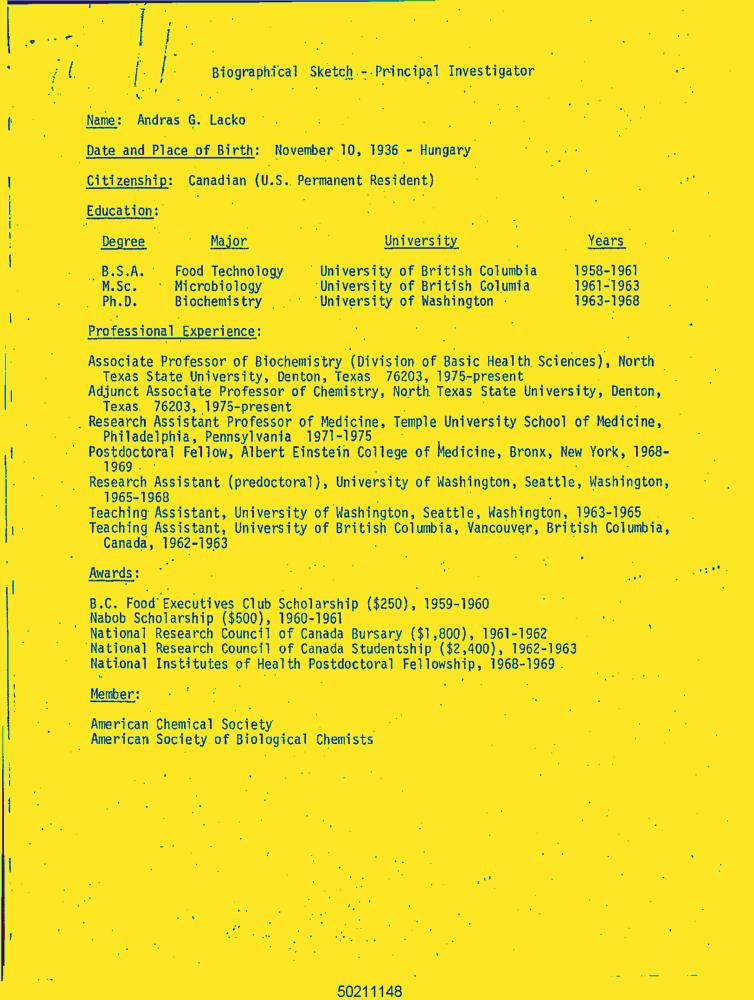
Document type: Resume-Doc